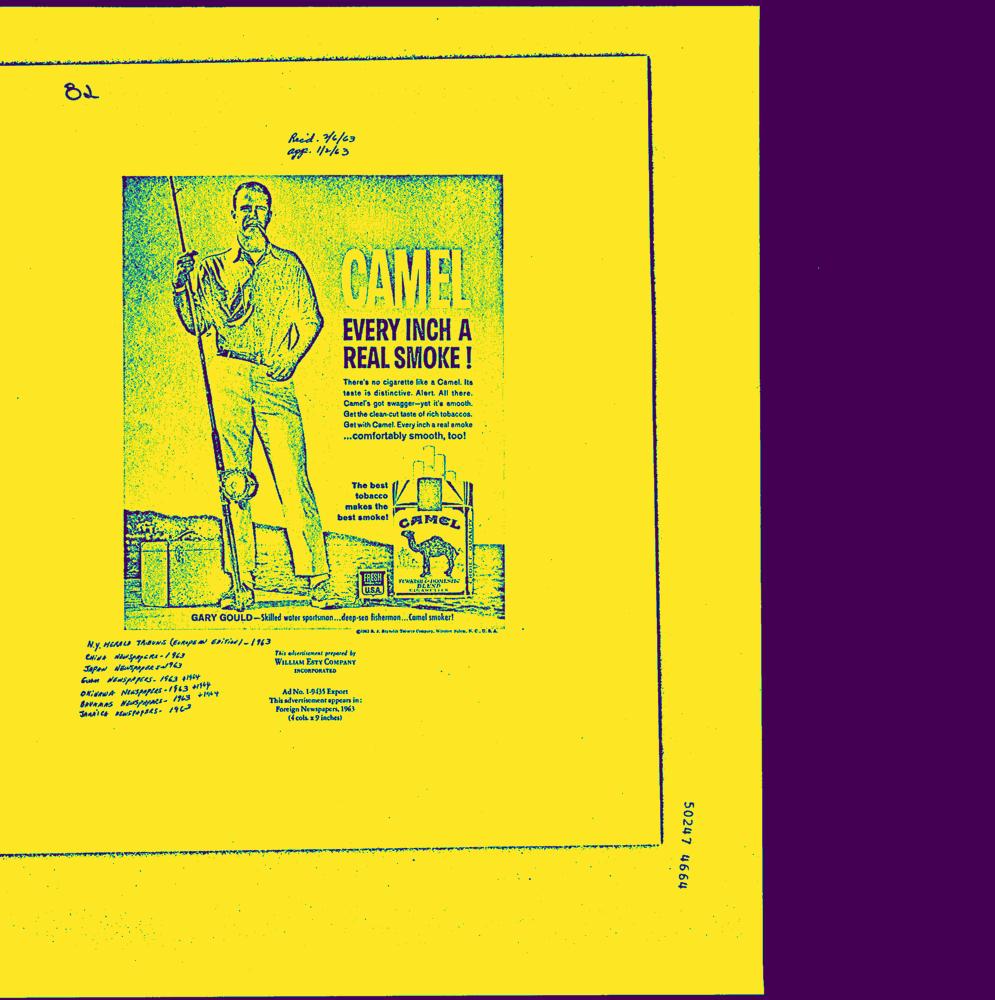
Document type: AD